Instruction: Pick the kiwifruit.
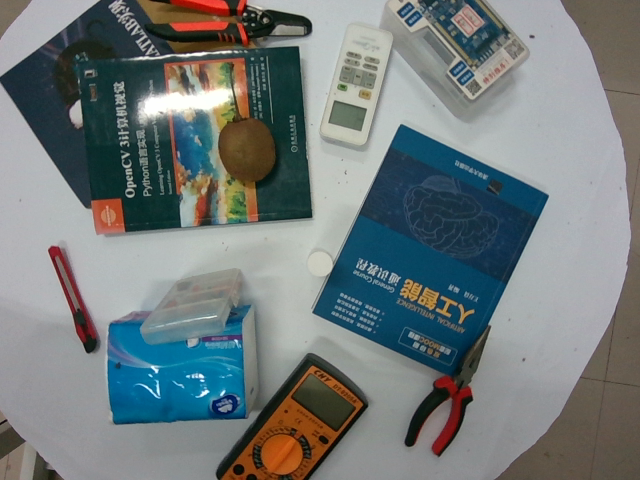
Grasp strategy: vertical